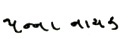
Signature of: panna naik